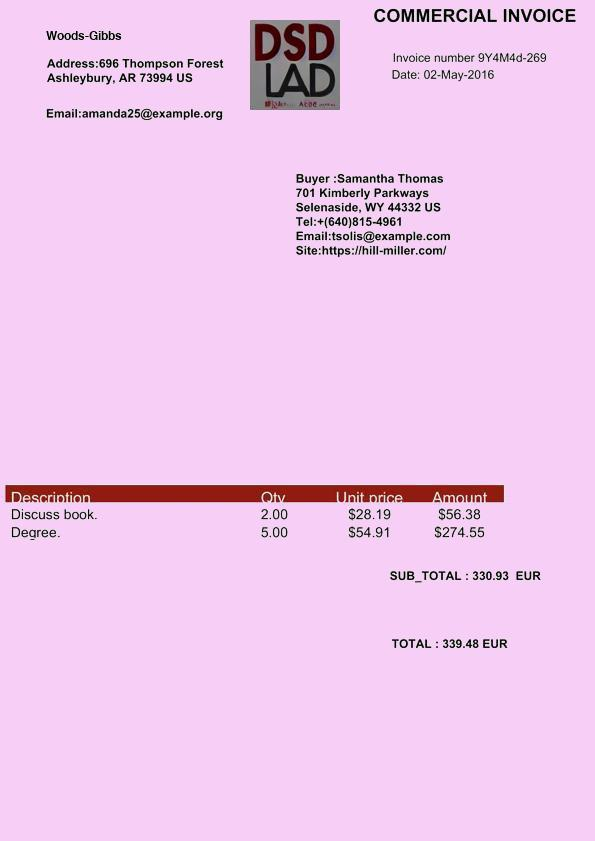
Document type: Invoice